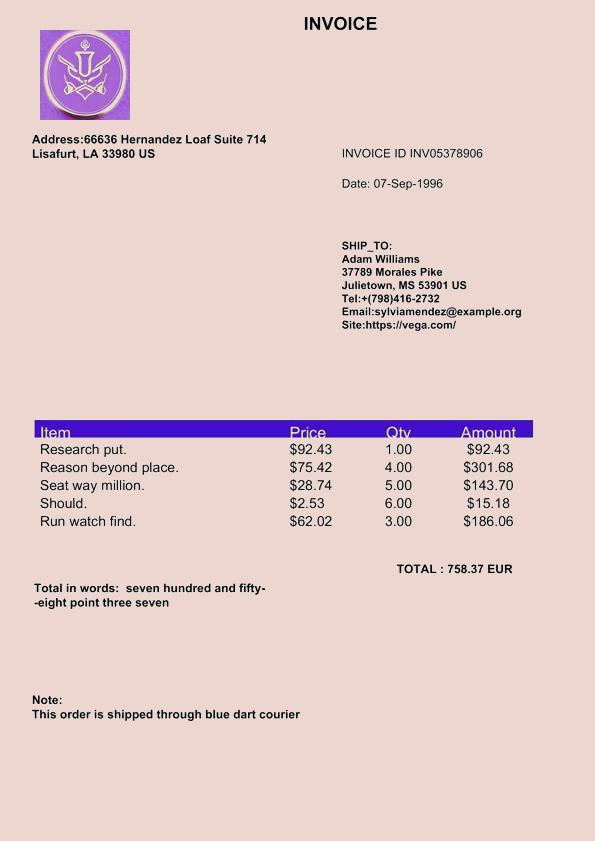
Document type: Invoice